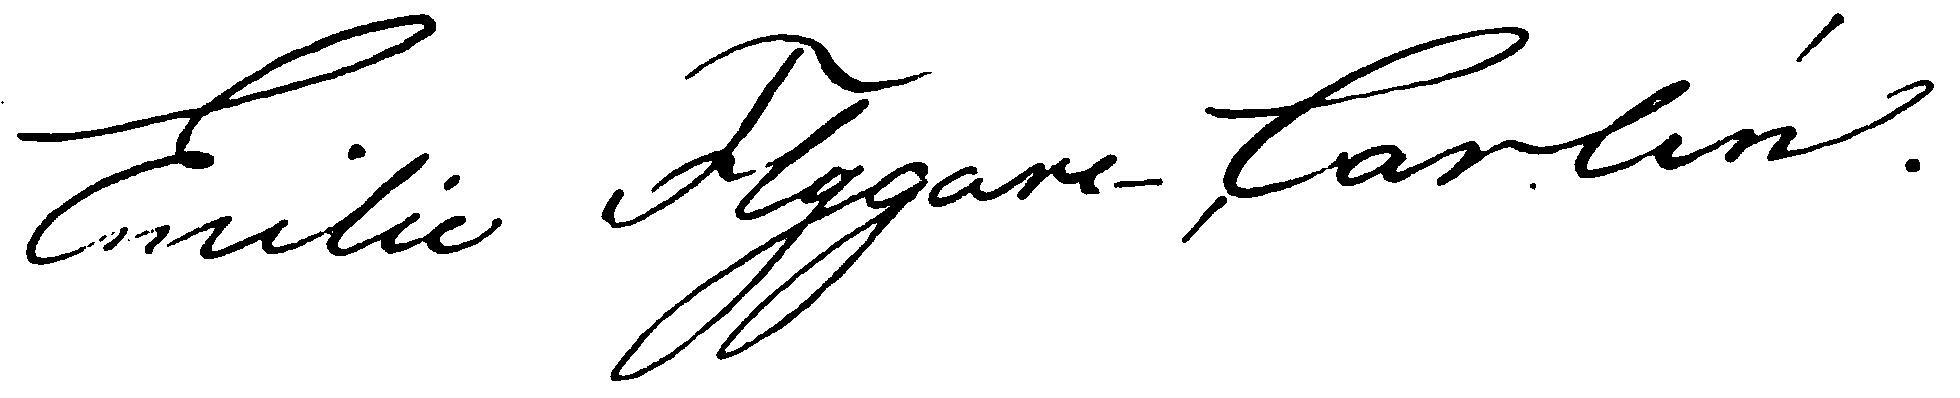
Signature of: emilie flygare carlén